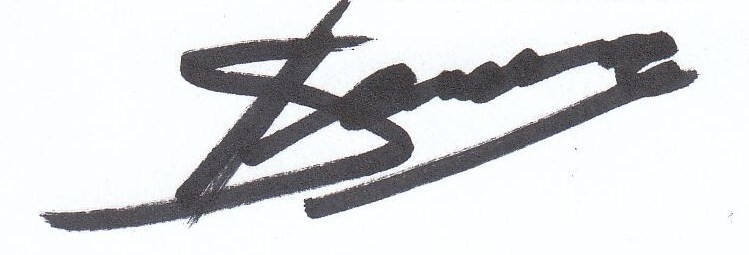
Signature of: miroslav stević